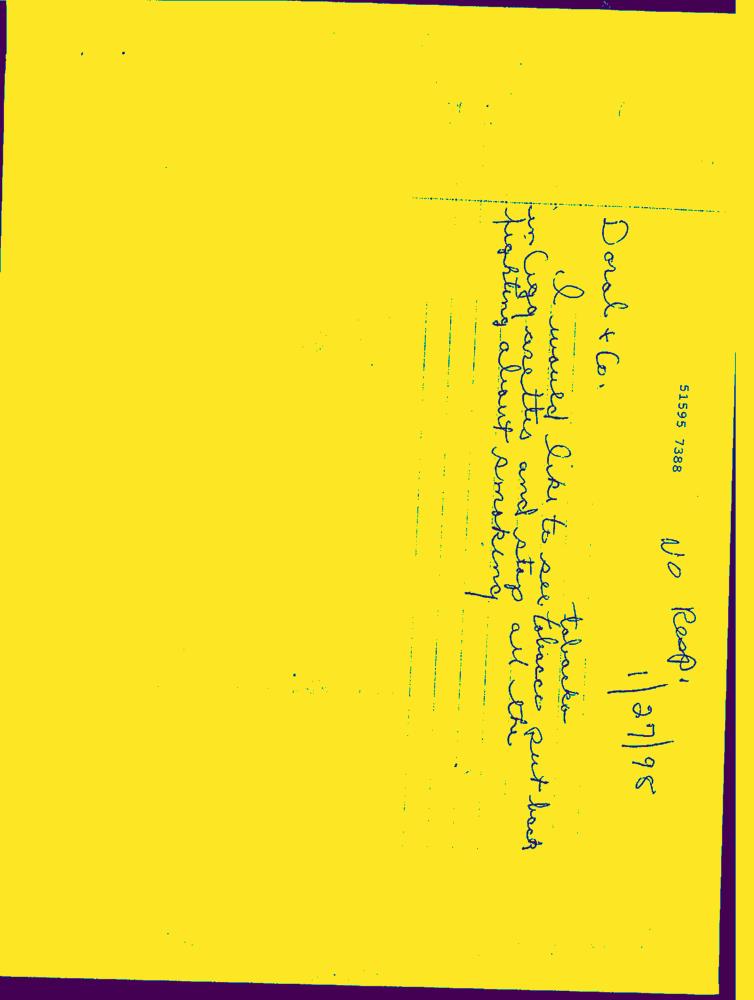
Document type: Hand-Written